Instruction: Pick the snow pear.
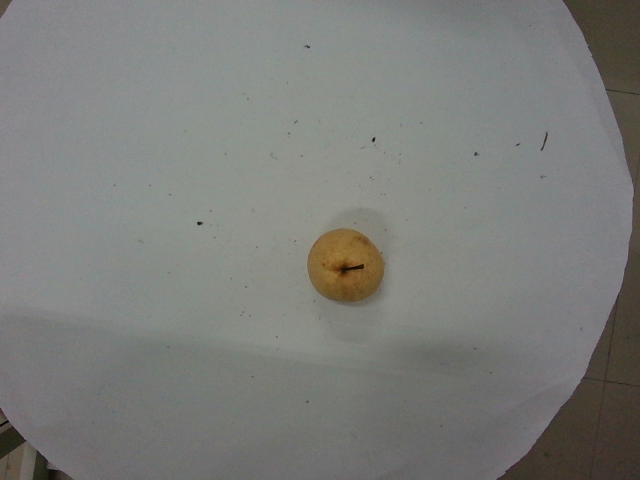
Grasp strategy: vertical